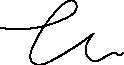
Signature of: emine erdoğan